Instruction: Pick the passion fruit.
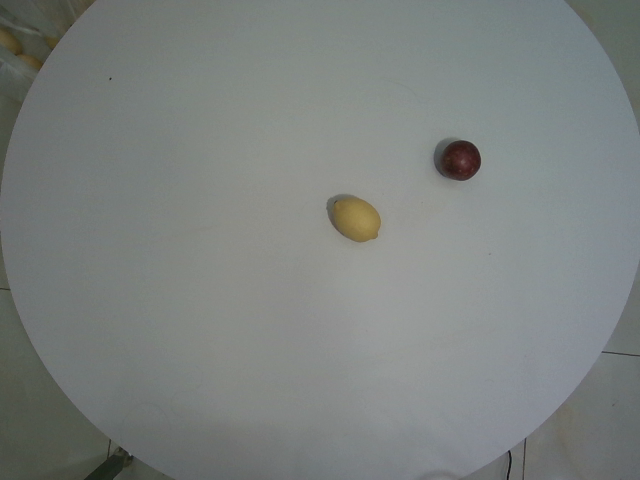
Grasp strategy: vertical